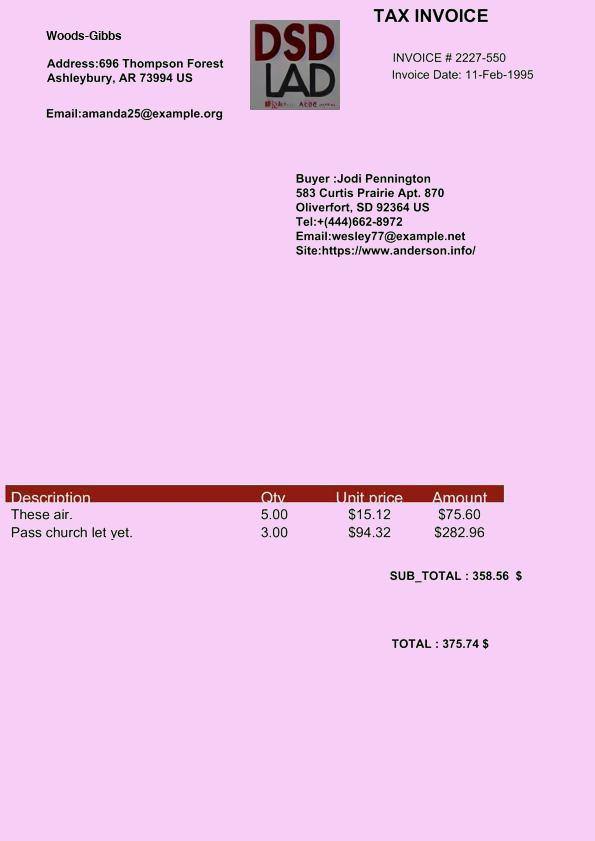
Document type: Invoice